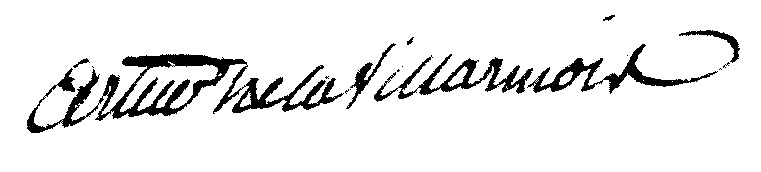
Signature of: jacques rené jean baptiste artur de la villarmois